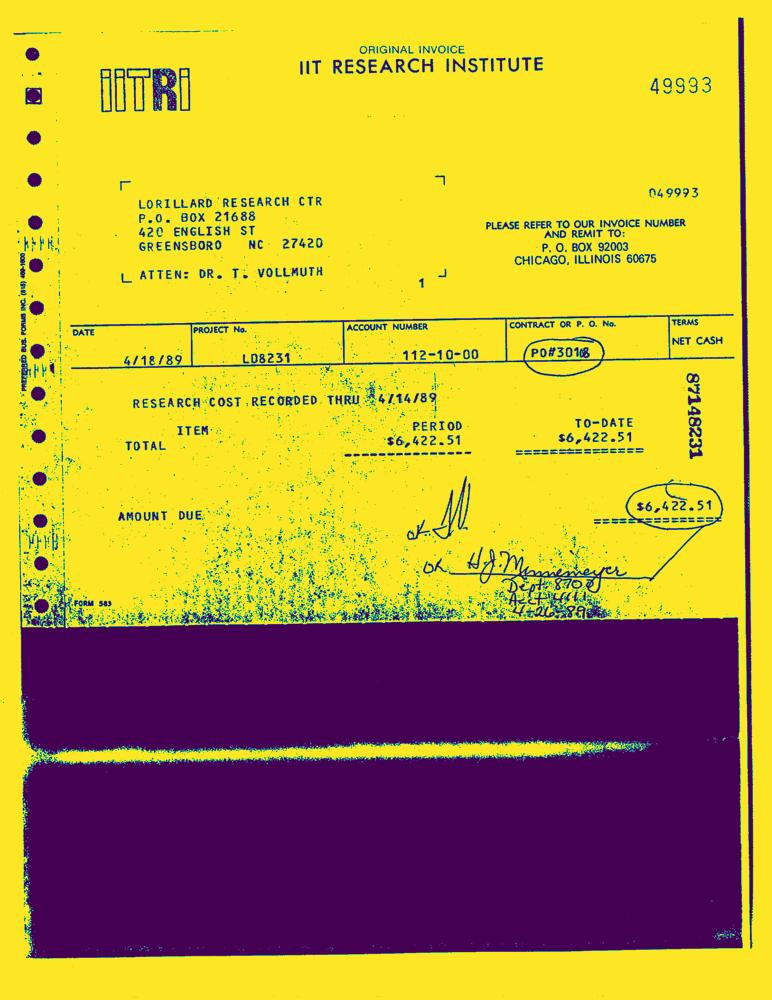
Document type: Invoice-Doc